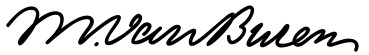
Signature of: martin van buren